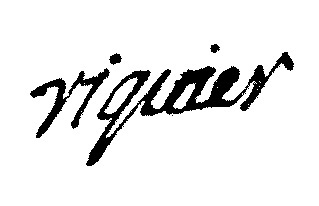
Signature of: jacques françois riquier